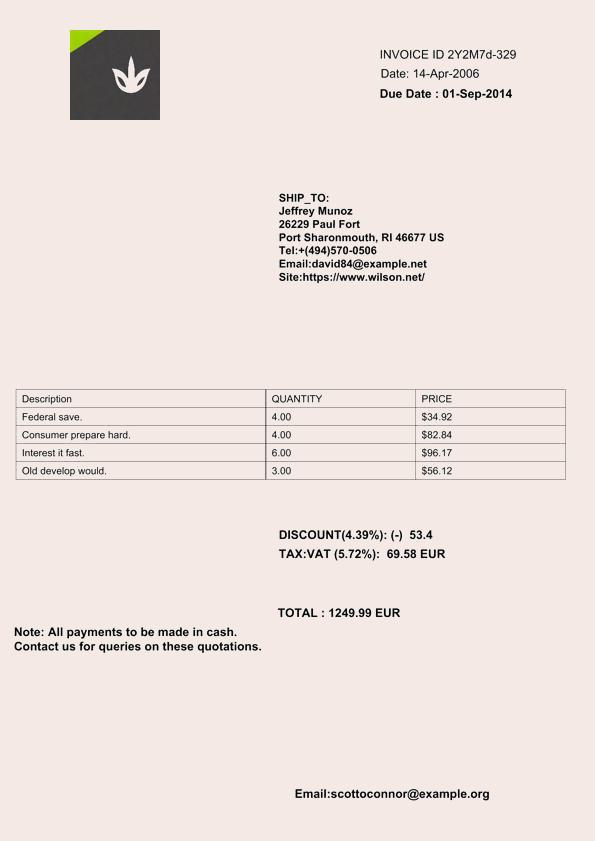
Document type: Invoice